Question: What appears to be the issue?
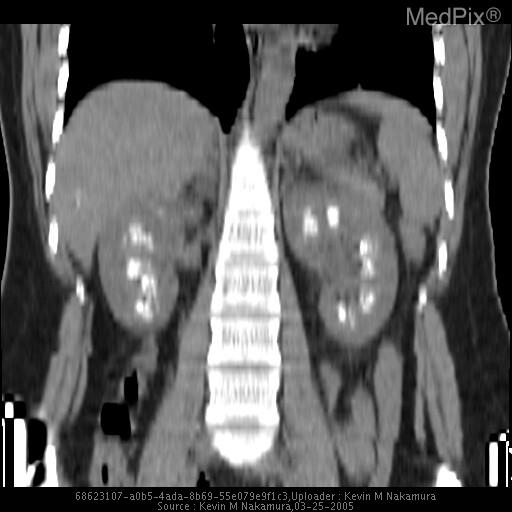
Answer: The findings suggest An unenhanced renal-stone protocol CT scan demonstrates calcifications in the renal medullary pyramids bilaterally, consistent with medullary nephrocalcinosis.. A coronal reformatted image from an unenhanced renal stone protocol CT through the kidneys demonstrates calcifications in the renal medullary pyramids bilaterally.. The patient might have a history of A 39 year old female patient presented with a history of cloudy urine and dysuria. She also reported 6/10 bilateral flank pain. A renal-stone protocol abdominal CT was ordered to assess for nephrolithiasis..